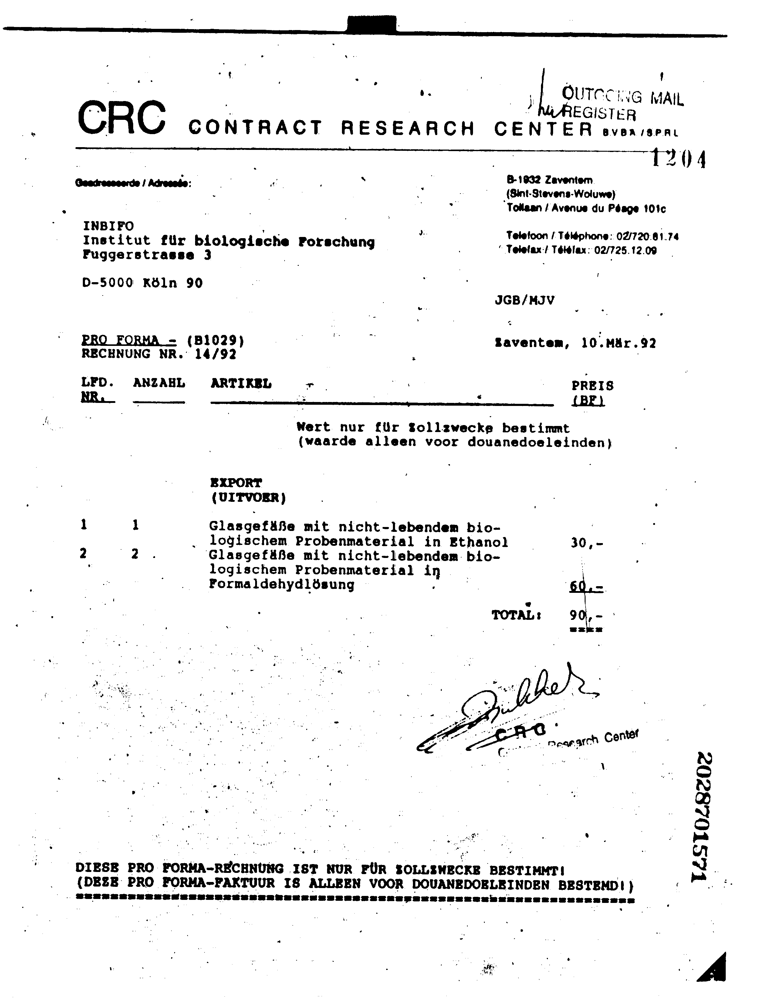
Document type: Invoice